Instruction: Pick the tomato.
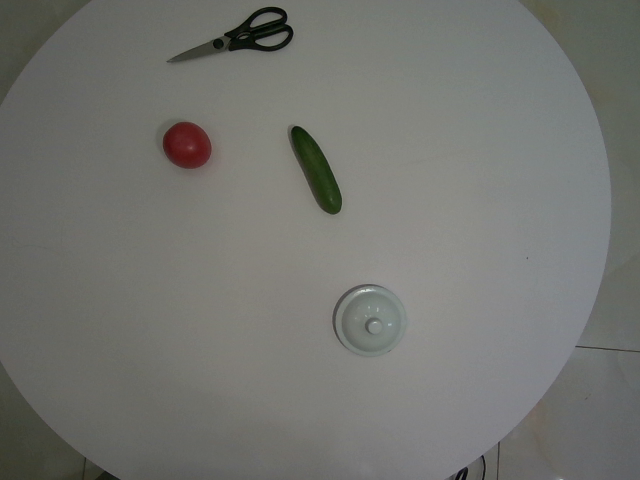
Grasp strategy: vertical